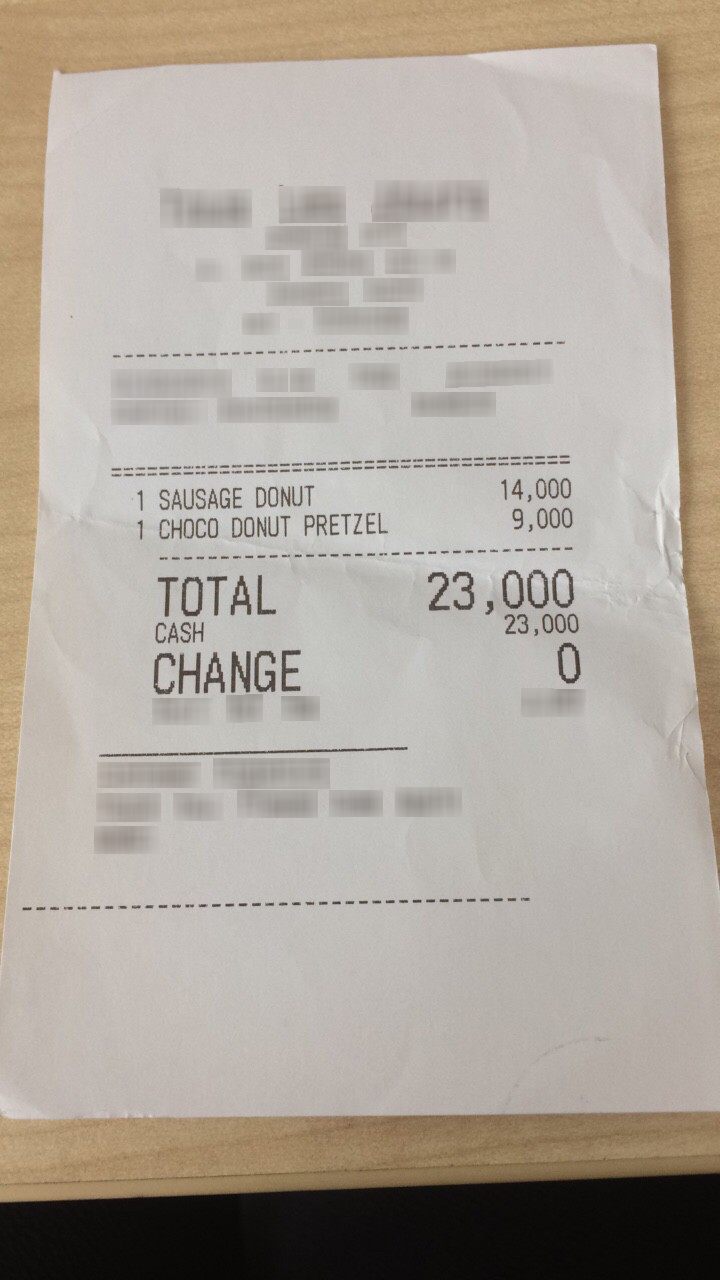
Extraction:
receipt: line_items: name: SAUSAGE DONUT
price: 14,000
qty: 1
name: CHOCO DONUT PRETZEL
price: 9,000
qty: 1
total: 23,000